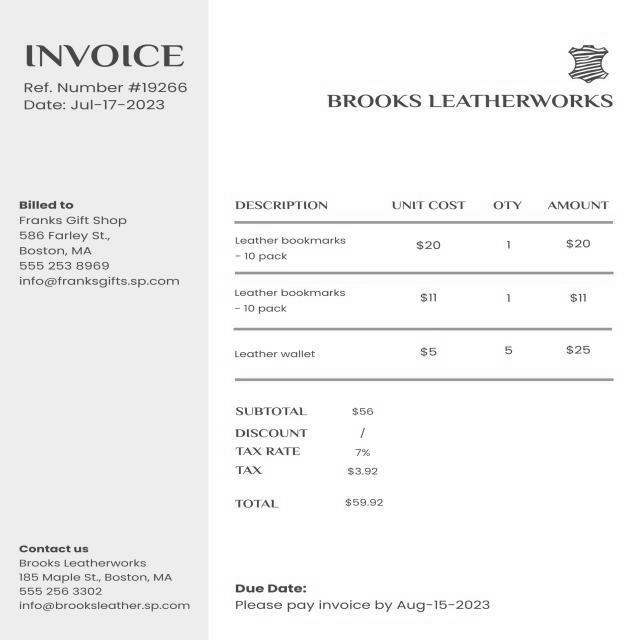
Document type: Invoice